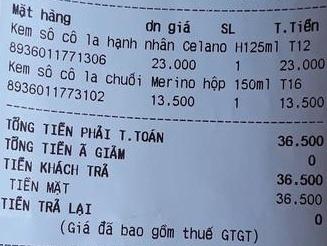
<table>
<tr>
<th>Mặt hàng</th>
<th>đn giá</th>
<th>SL</th>
<th>T.Tiền</th>
</tr>
<tr>
<td>Kem sô cô la hạnh nhân Celano H125ml T12 8936011771306</td>
<td>23.000</td>
<td>1</td>
<td>23.000</td>
</tr>
<tr>
<td>Kem sô cô la chuối Merino hộp 150ml T16 8936011773102</td>
<td>13.500</td>
<td>1</td>
<td>13.500</td>
</tr>
</table>

TỔNG TIỀN PHẢI T.TOÁN 36.500
TỔNG TIỀN GIẢM 0
TIỀN KHÁCH TRẢ 36.500
TIỀN MẶT 36.500
TIỀN TRẢ LẠI 0
(Giá đã bao gồm thuế GTGT)